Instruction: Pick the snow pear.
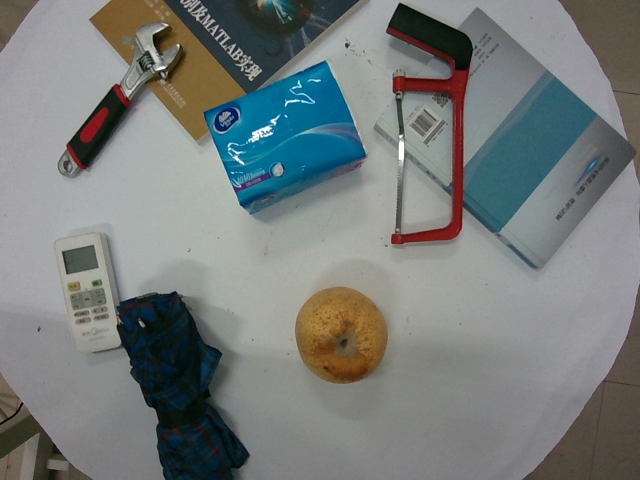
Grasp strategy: vertical